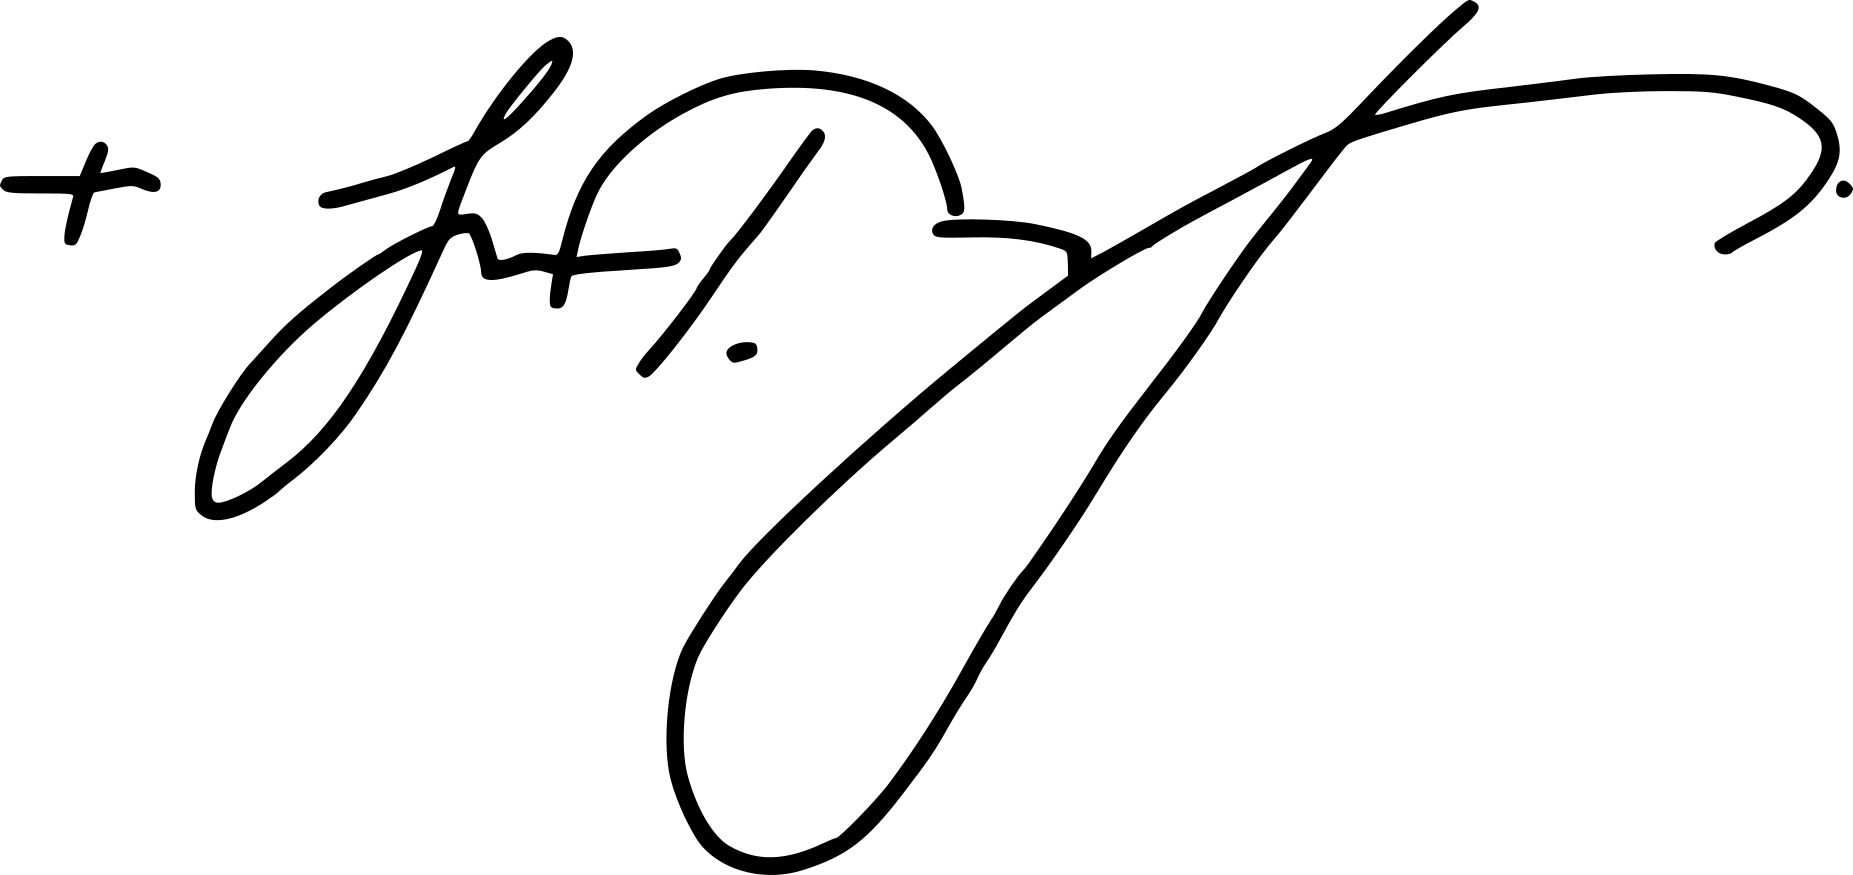
Signature of: jose advincula